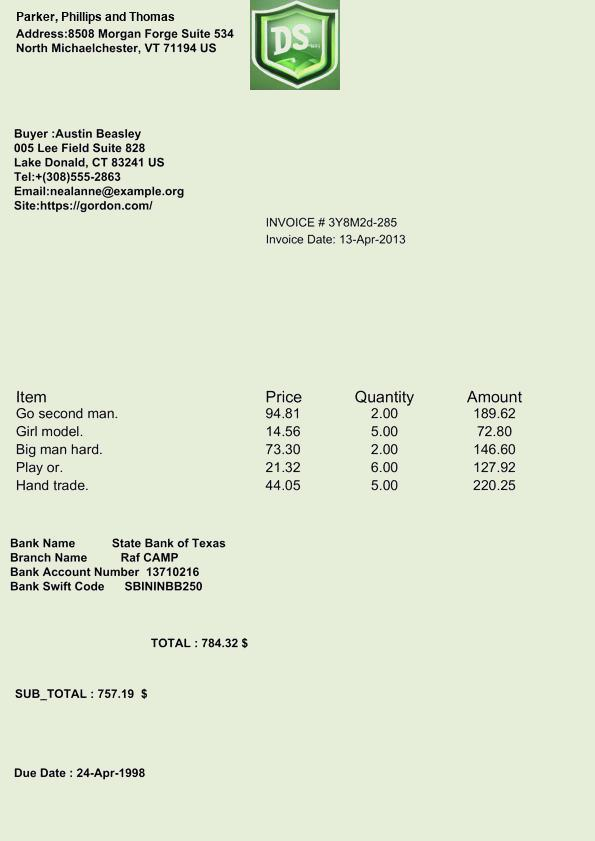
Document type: Invoice